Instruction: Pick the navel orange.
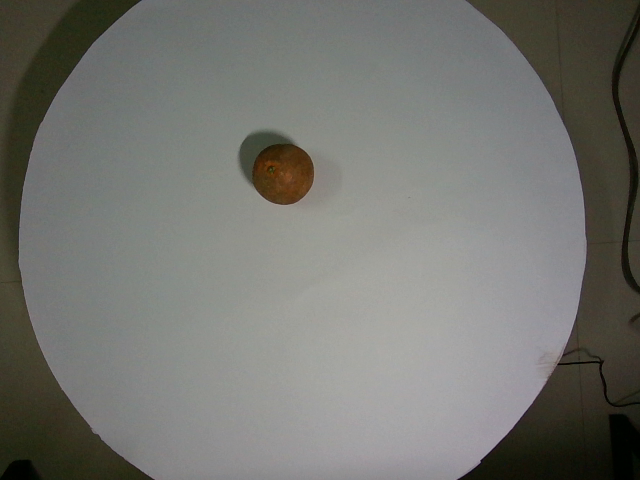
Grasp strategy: vertical